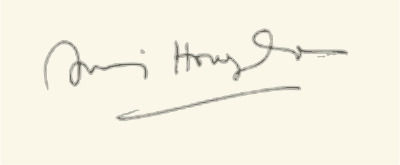
Signature of: amir abbas hoveyda